Please extract the written amount, numerical amount, recipient's name, date on the cheque, and the bank's name from the image.
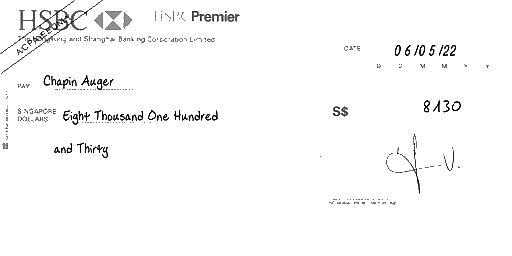
amt_in_words: Eight Thousand One Hundred and Thirty
amt_in_figures: 8130
payee_name: Chapin Auger
bank_name: HSBC
cheque_date: 06/05/22